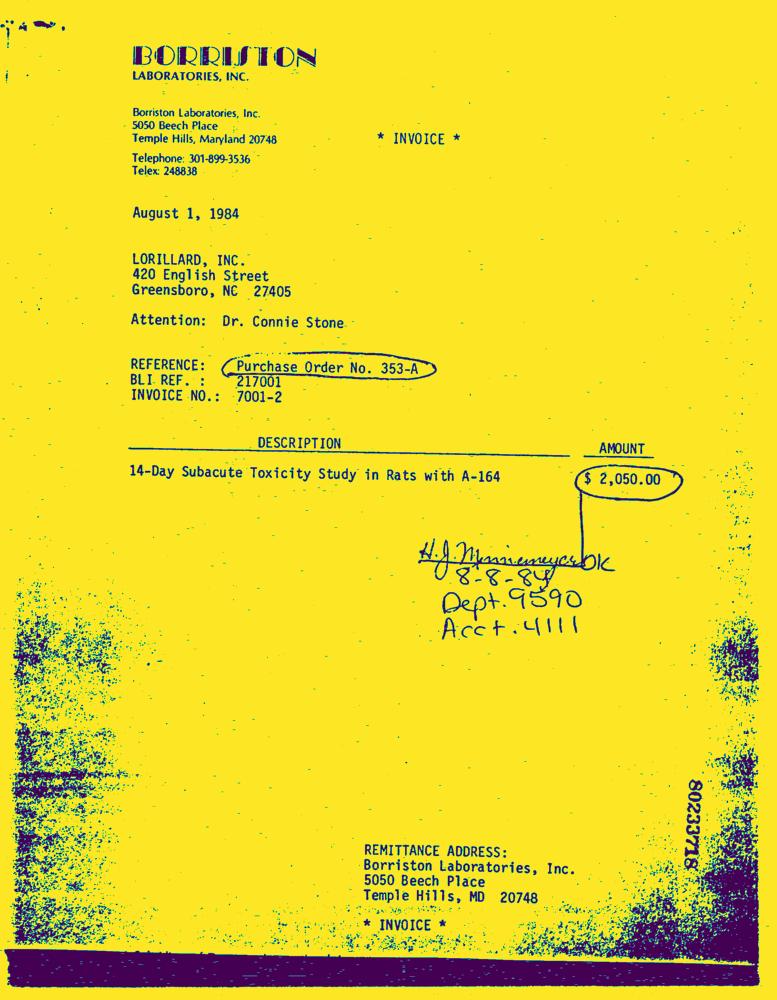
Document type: Invoice-Doc